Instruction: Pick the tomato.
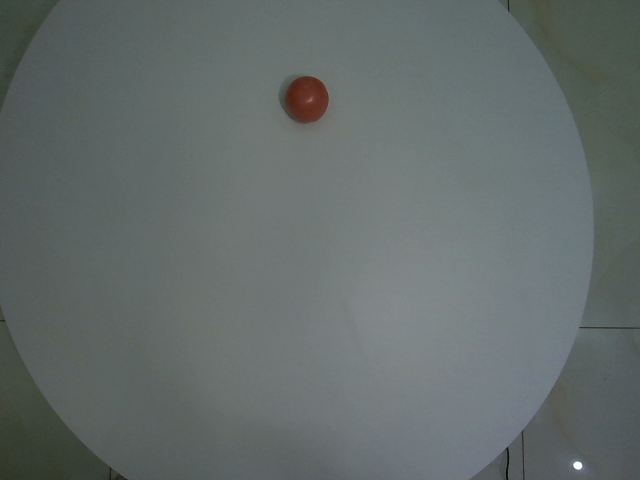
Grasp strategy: vertical